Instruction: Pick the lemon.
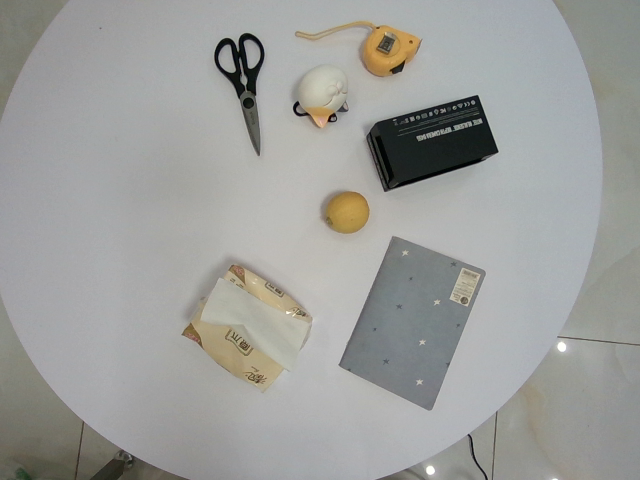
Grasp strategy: vertical